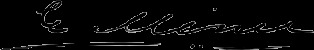
Signature of: charles miner